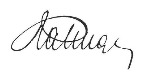
Signature of: henrik kalmár